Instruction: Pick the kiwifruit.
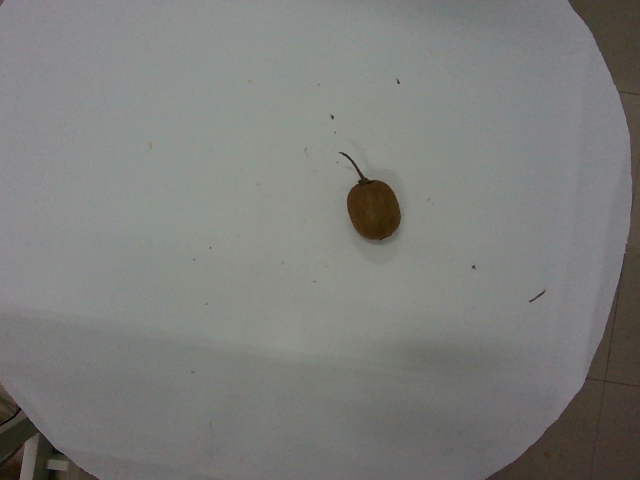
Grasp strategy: vertical